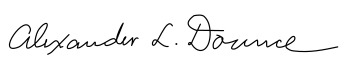
Signature of: alexander dounce